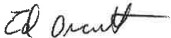
Signature of: ed orcutt